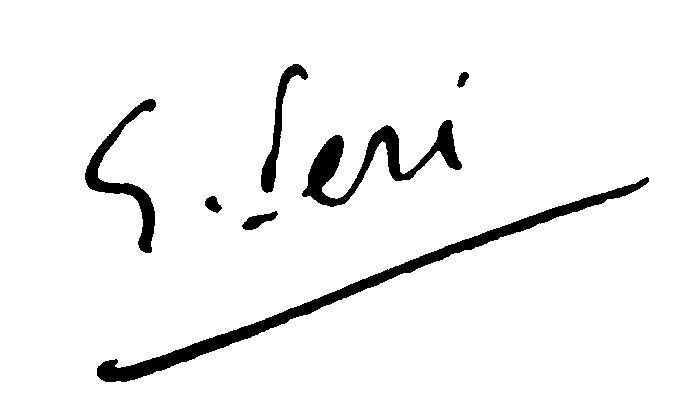
Signature of: gabriel péri